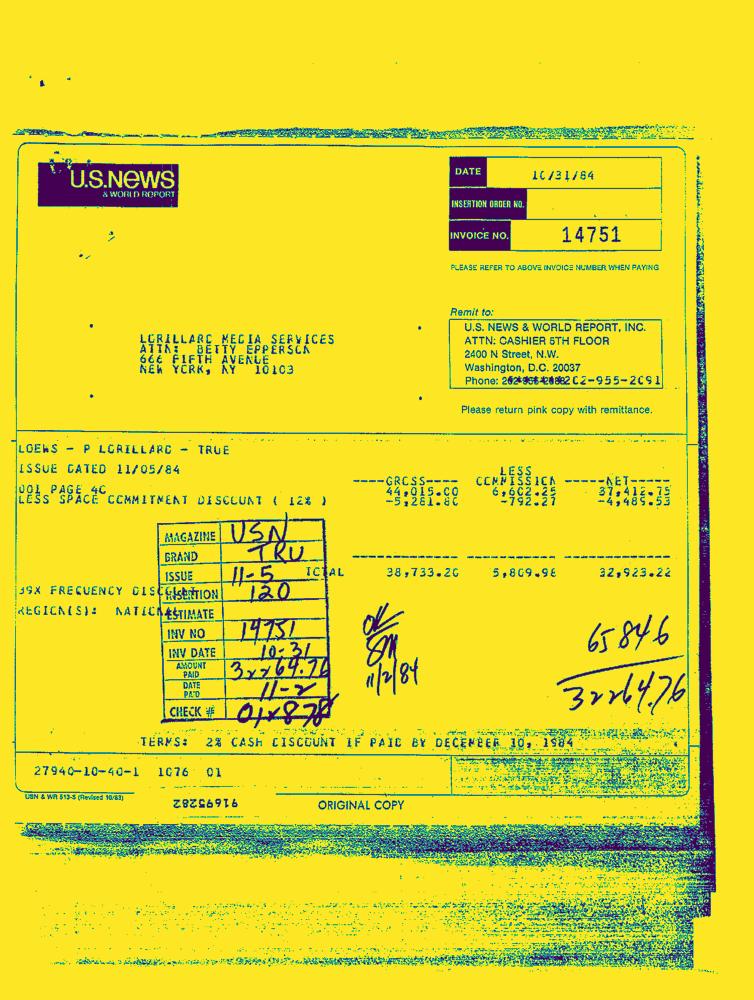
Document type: Invoice-Doc